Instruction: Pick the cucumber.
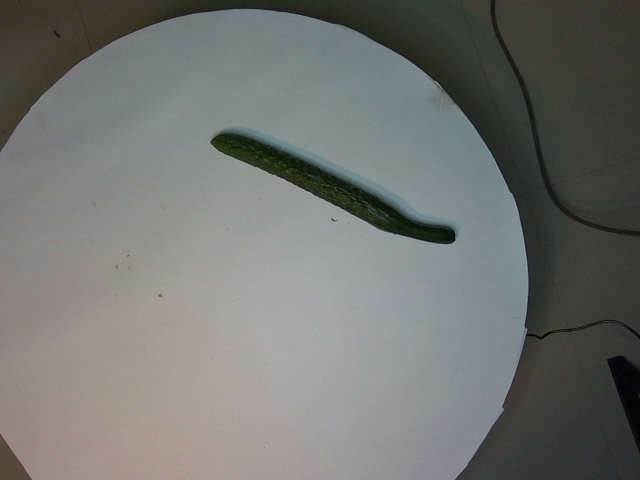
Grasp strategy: vertical